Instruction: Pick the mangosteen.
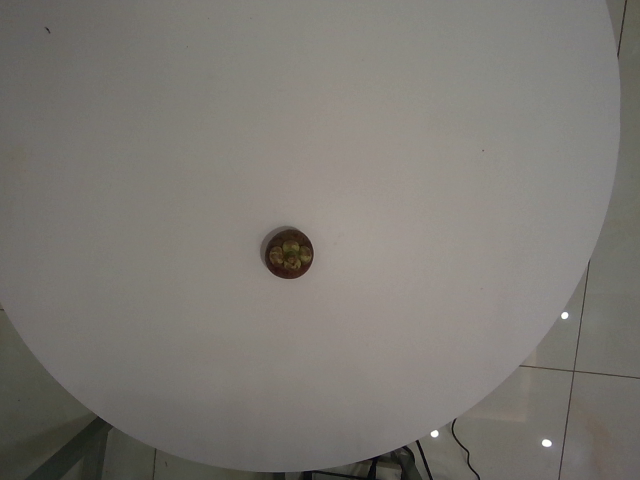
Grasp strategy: vertical